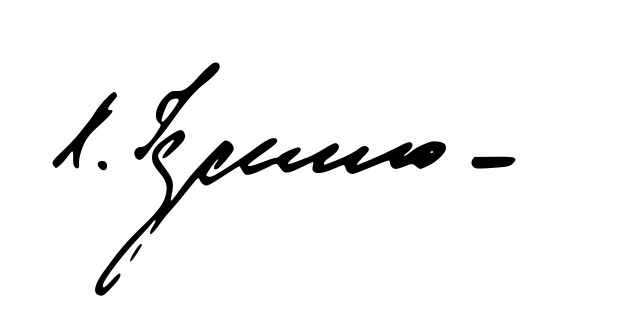
Signature of: constantine chernenko